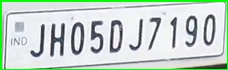
License plate number: JH 05DJ 7190